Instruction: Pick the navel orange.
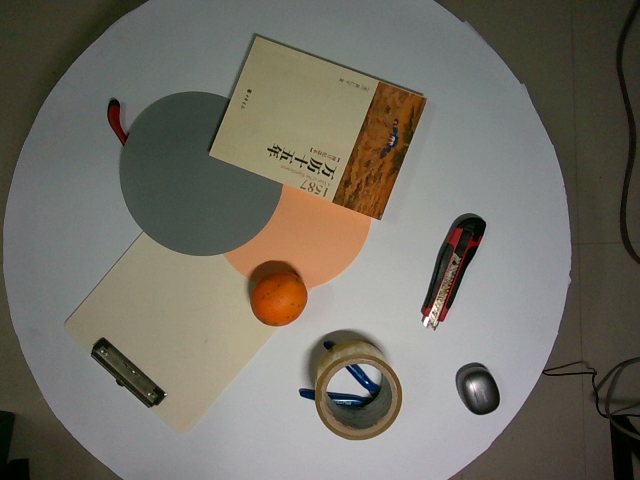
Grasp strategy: vertical